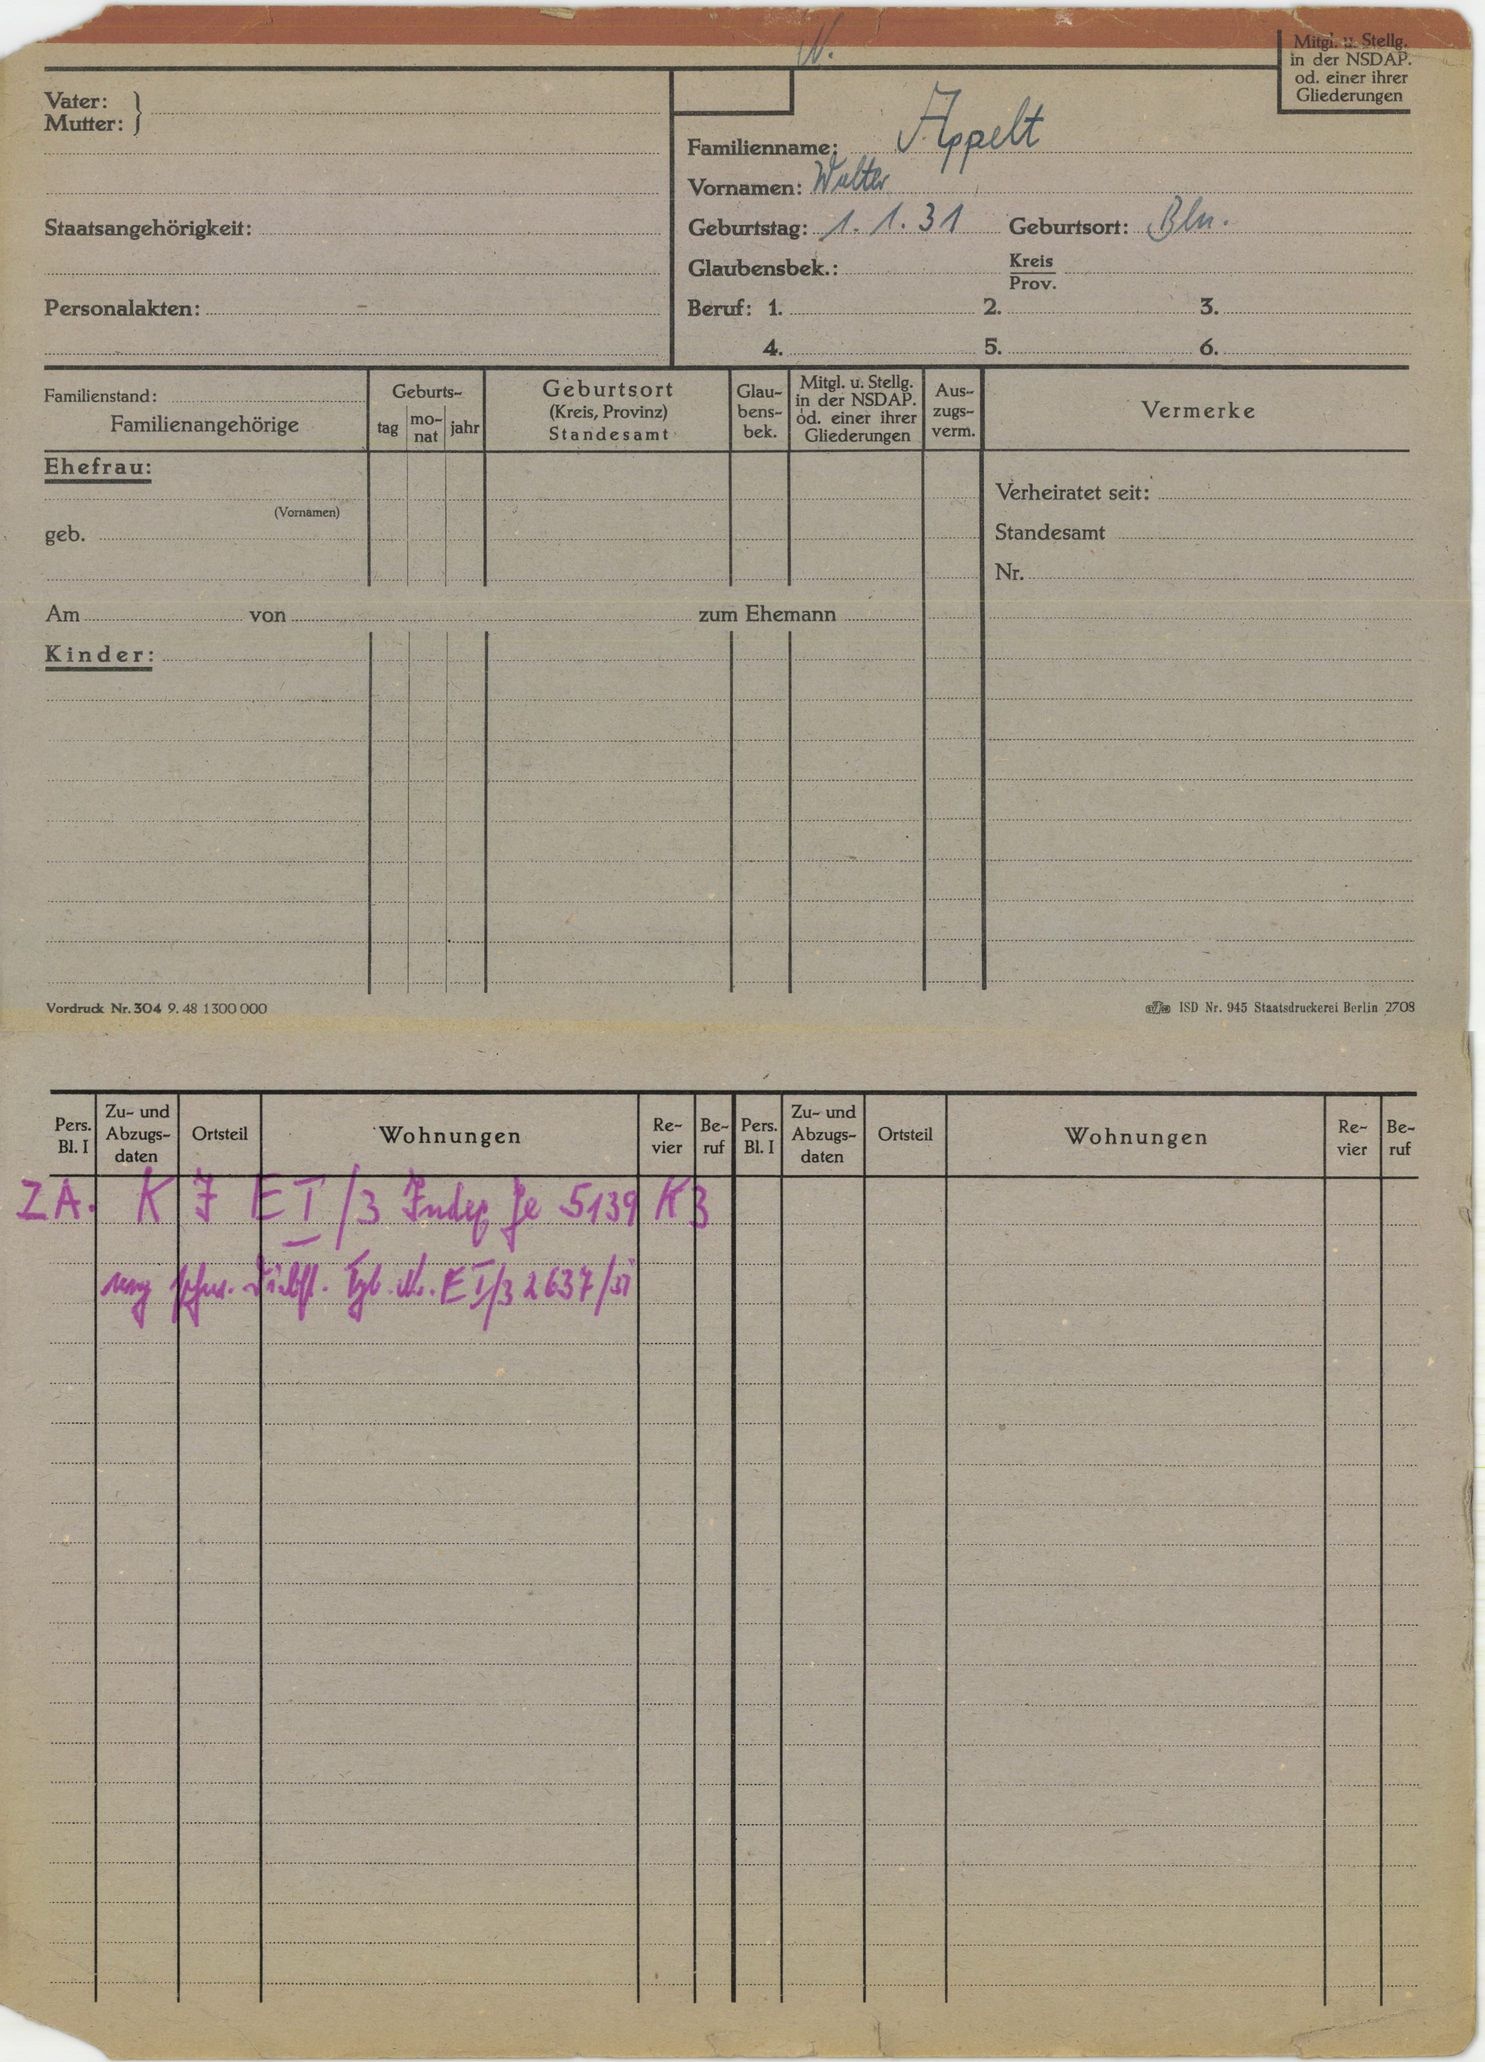
Appelt